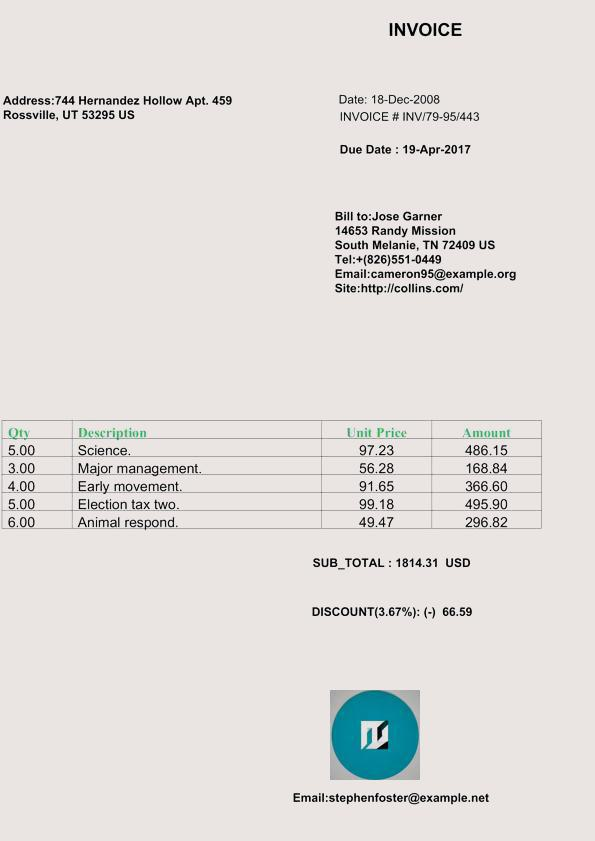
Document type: Invoice